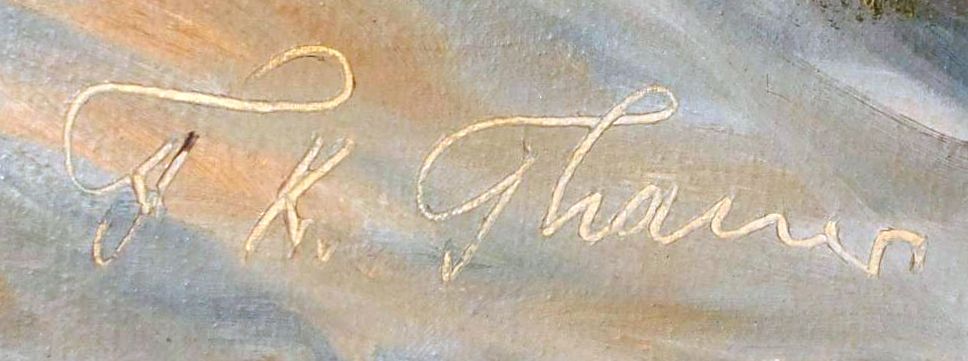
Signature of: friedrich karl thauer